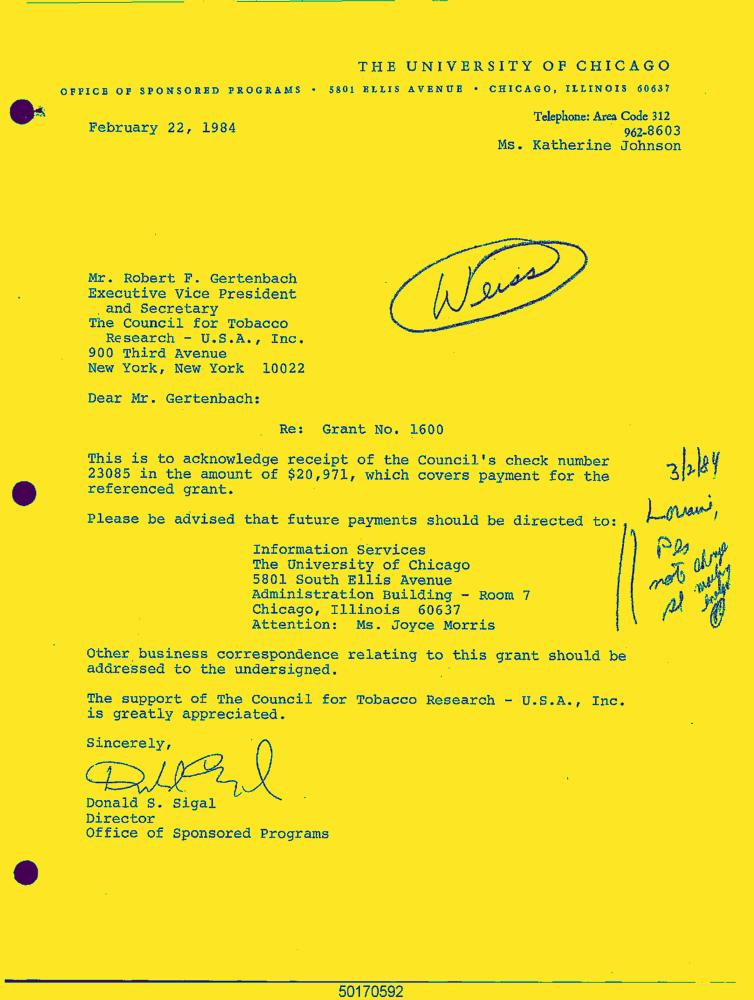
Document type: Letter-Doc